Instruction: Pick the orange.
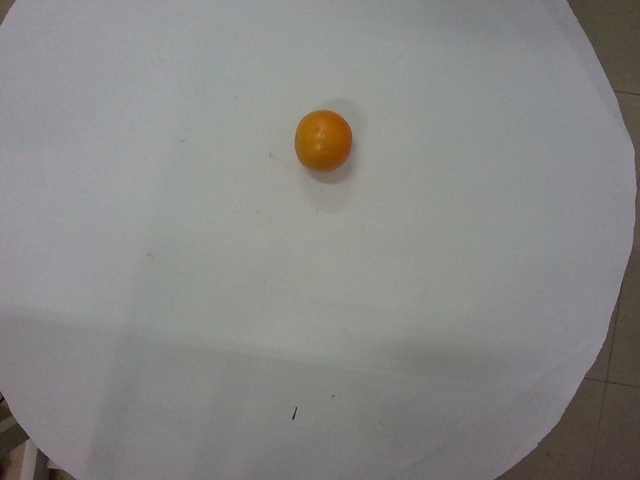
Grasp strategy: vertical